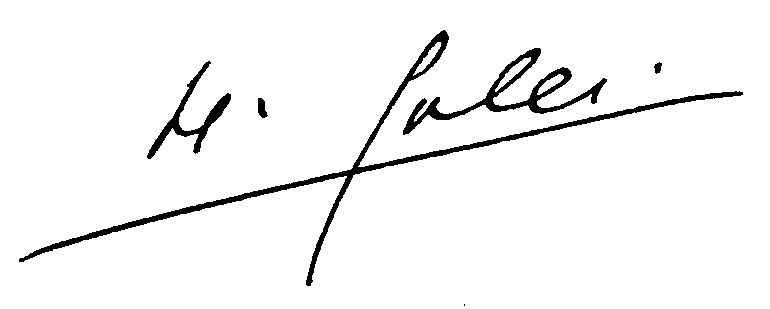
Signature of: henri galli